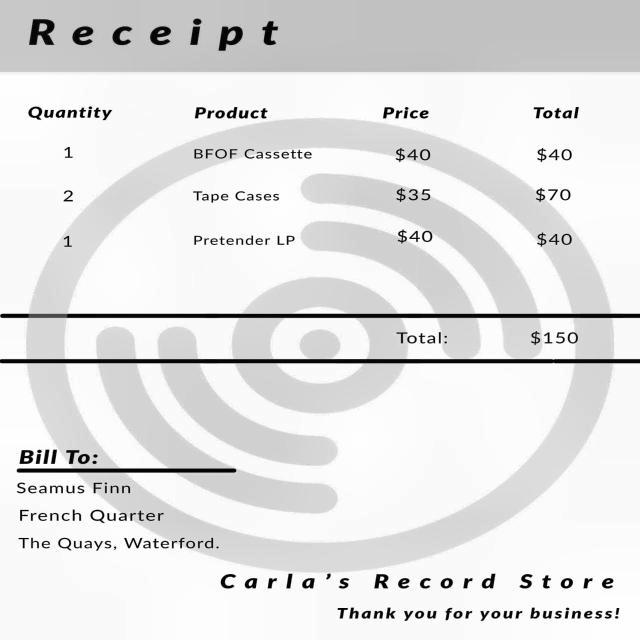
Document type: Invoice